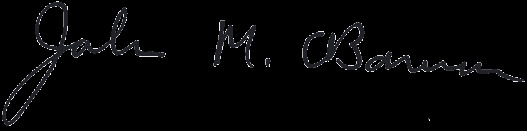
Signature of: john o bannon